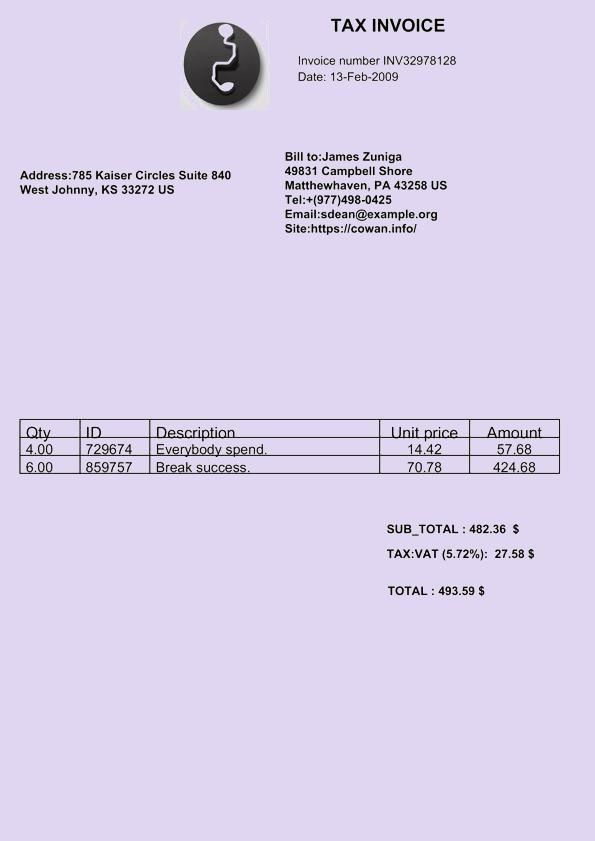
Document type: Invoice